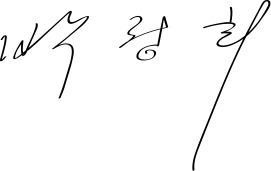
Signature of: park chung hee